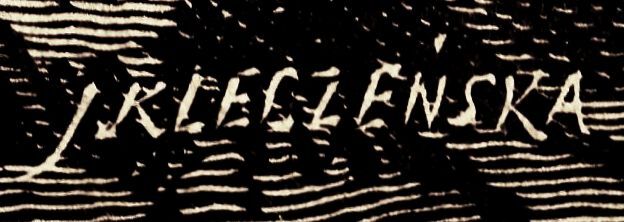
Signature of: józefa kleczeńska